Question: What is the suspected problem?
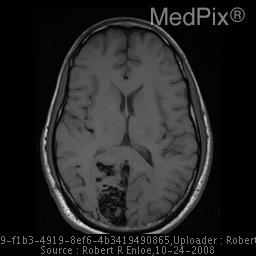
Answer: The findings suggest •  Right occipital lesion
•  Serpentine hypointensities with surrounding edema
•  Enlarged feeding vessels from both PCA and MCA supply
•  Small feeder from the ACA
•  Enlarged draining veins - varix -drains into superior sagittal sinus. Lobulated serpentine flow voids suggesting arteriovenous malformation within the occipital lobe.. The patient might have a history of 26 year-old man with increasing right-sided parietal and occipital headaches.